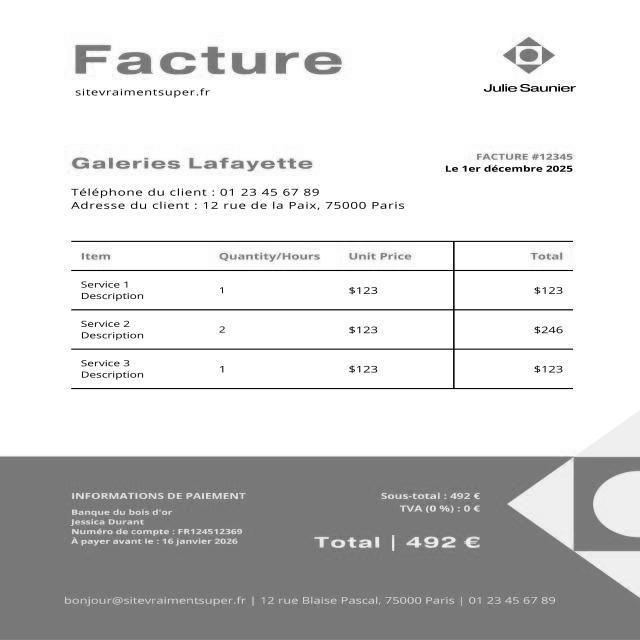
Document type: Invoice